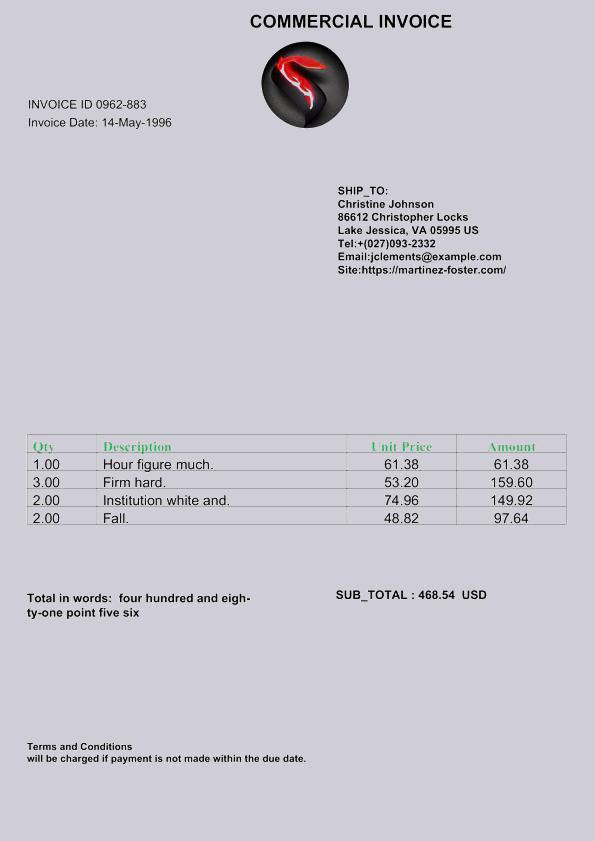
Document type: Invoice